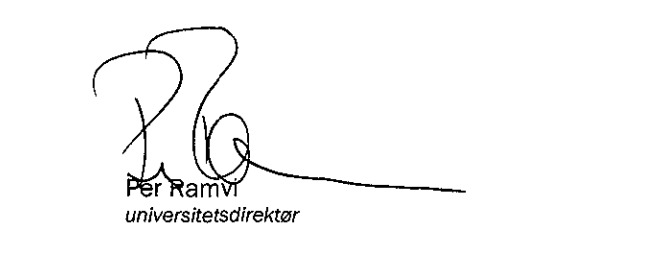
Signature of: per ramvi